Question: What is the assessed value of the property as noted in the document?
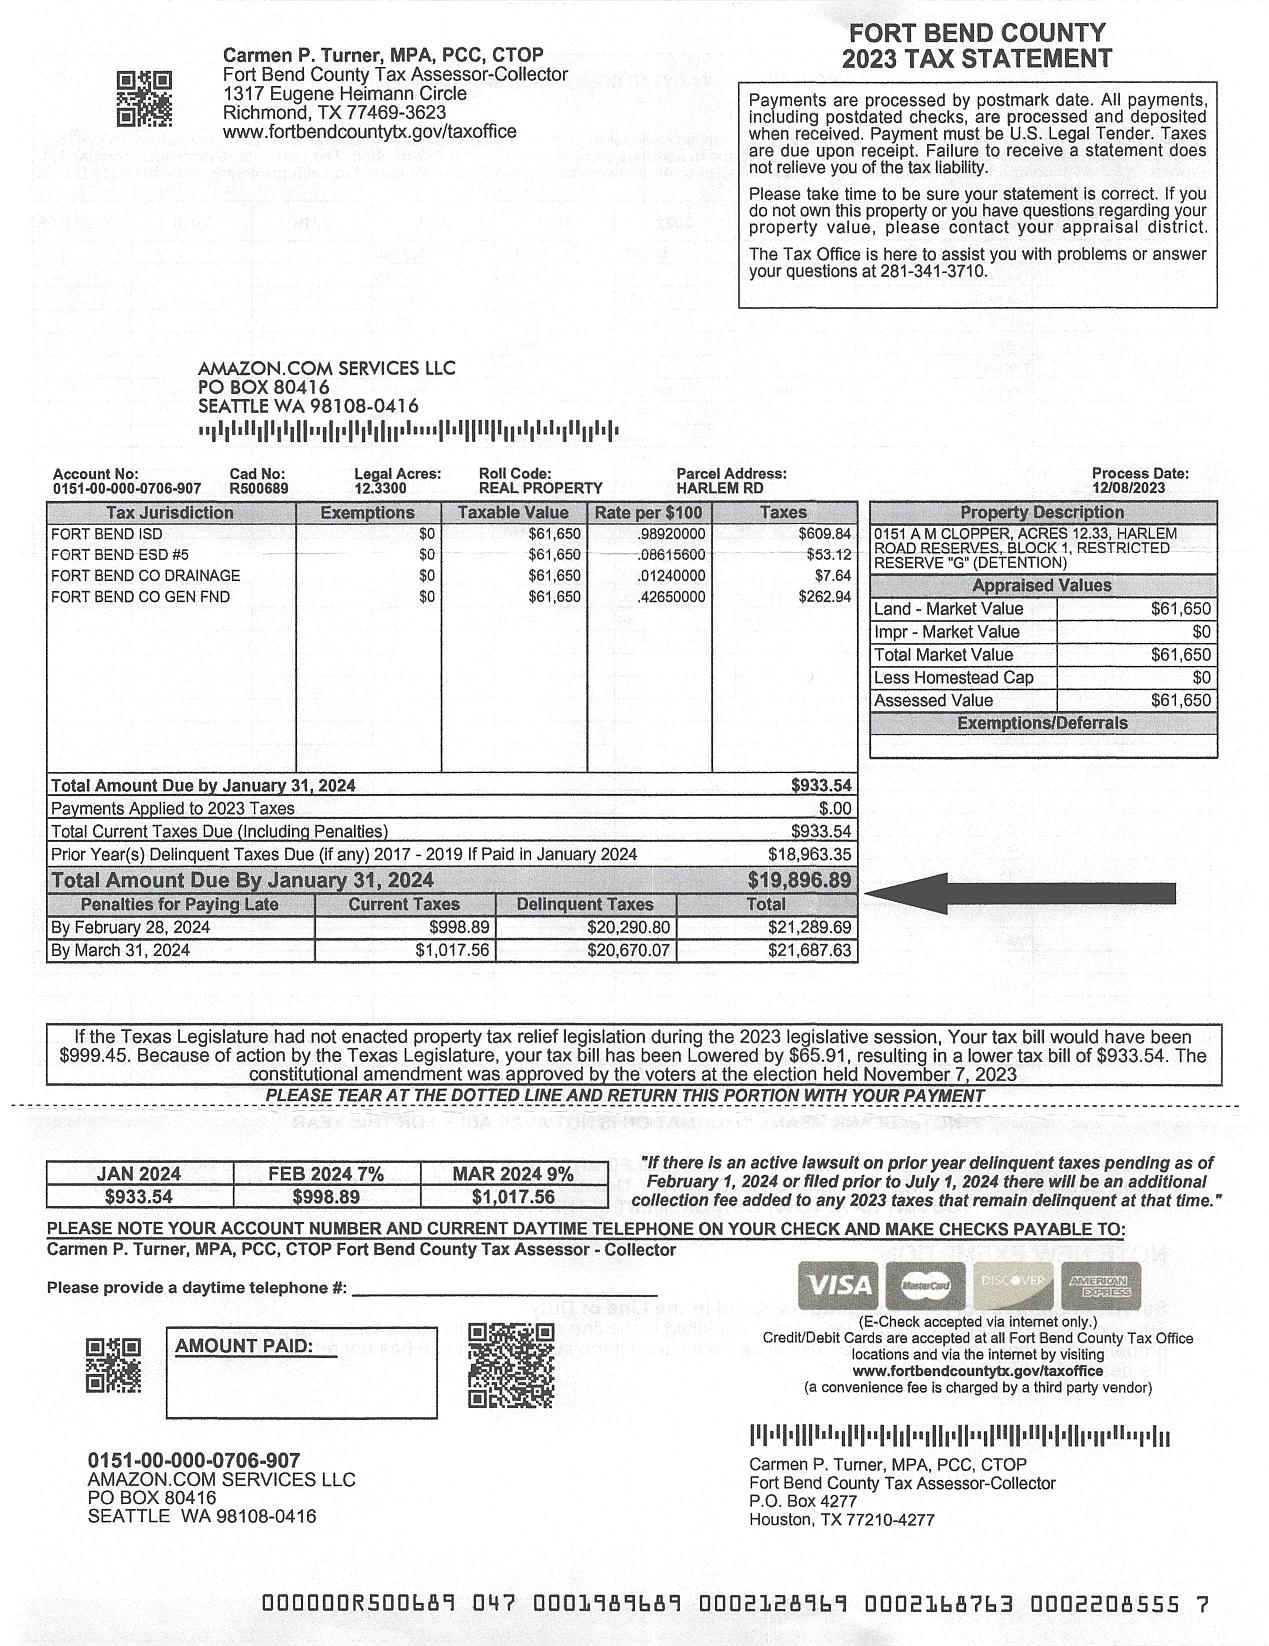
Answer: "$61,650 "